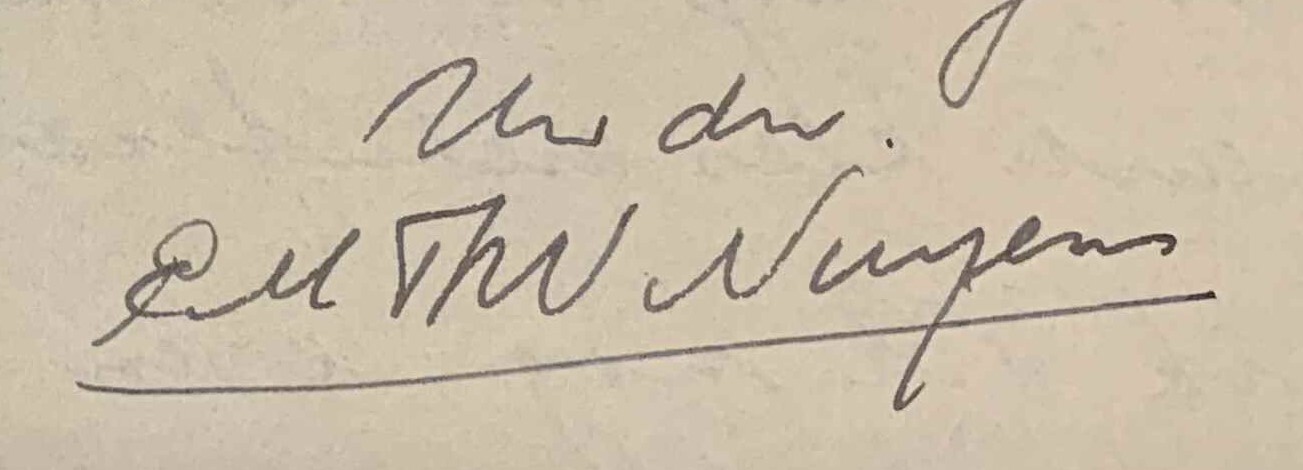
Signature of: elisabeth nuijens